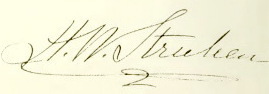
Signature of: harry struben